Question: What type of tax is indicated in the document, personal property or real estate?
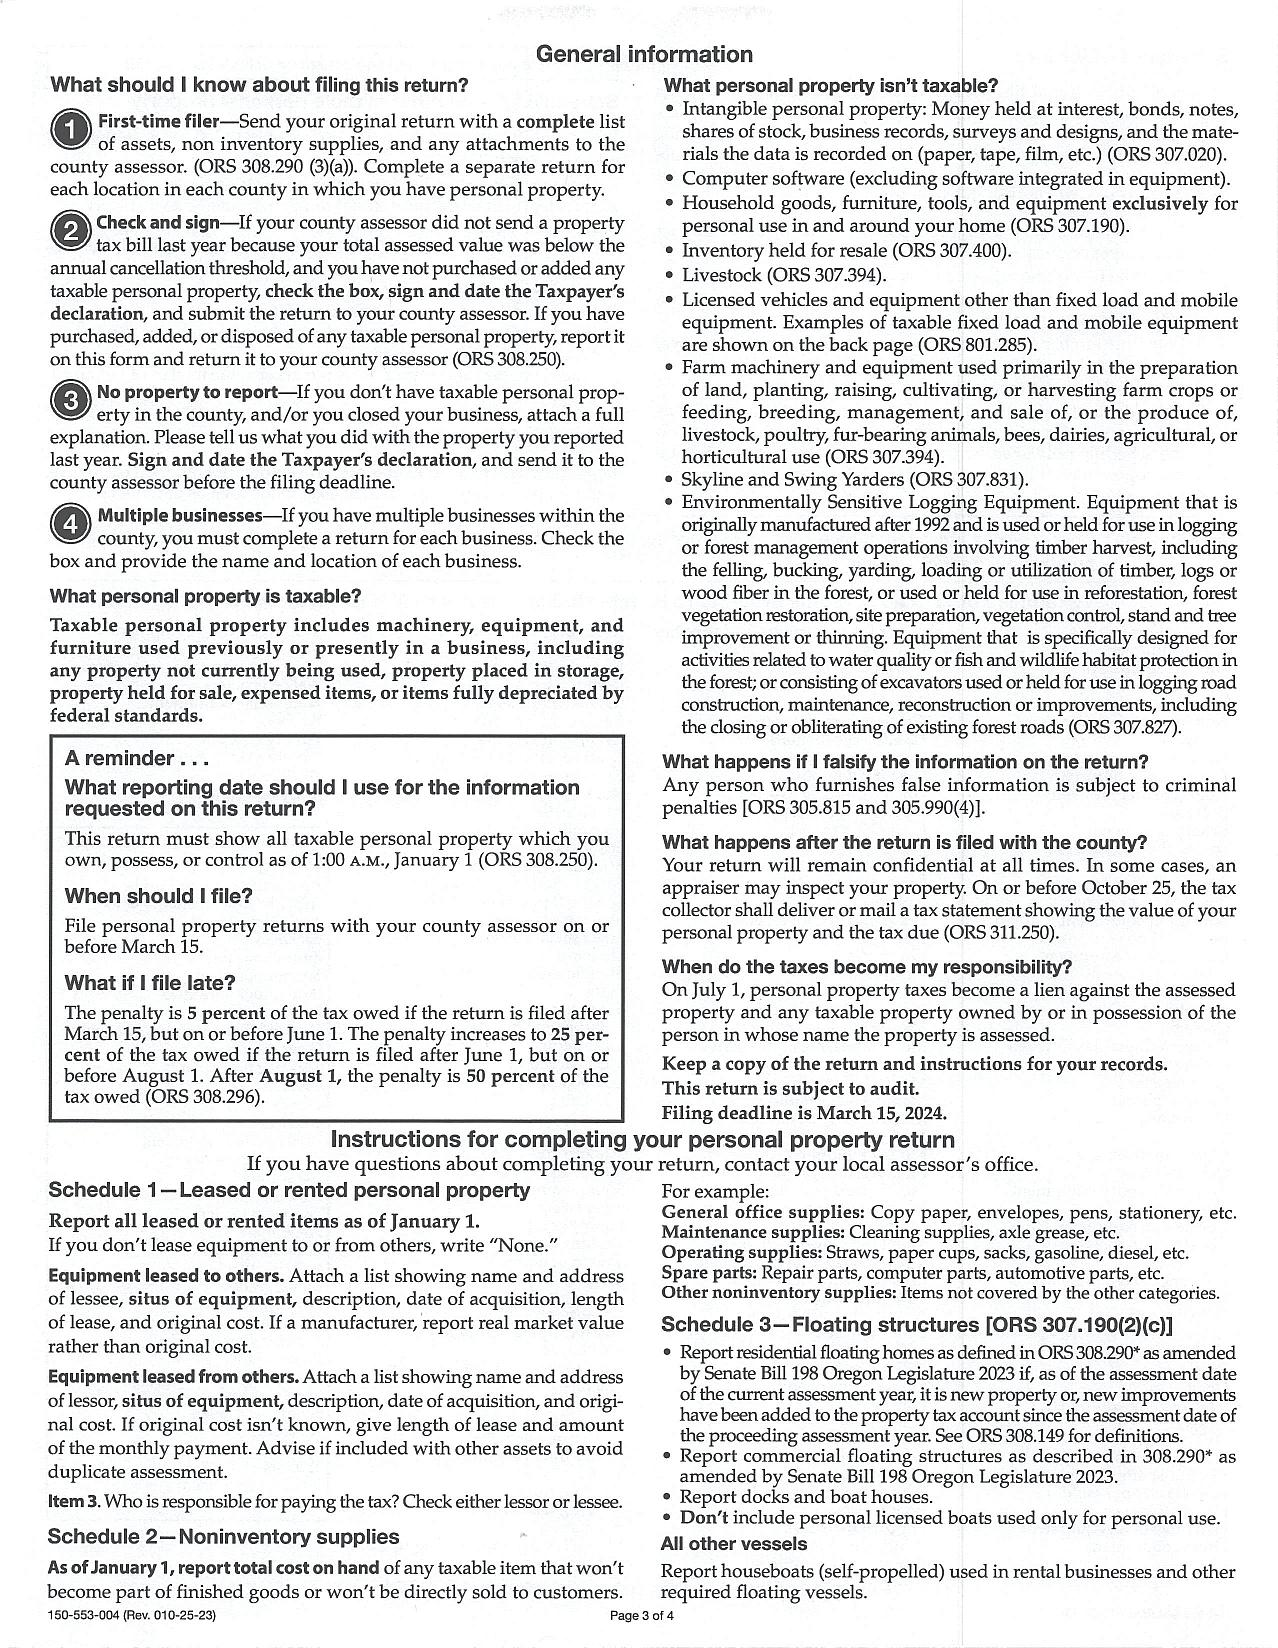
Answer: "Personal Property Tax"